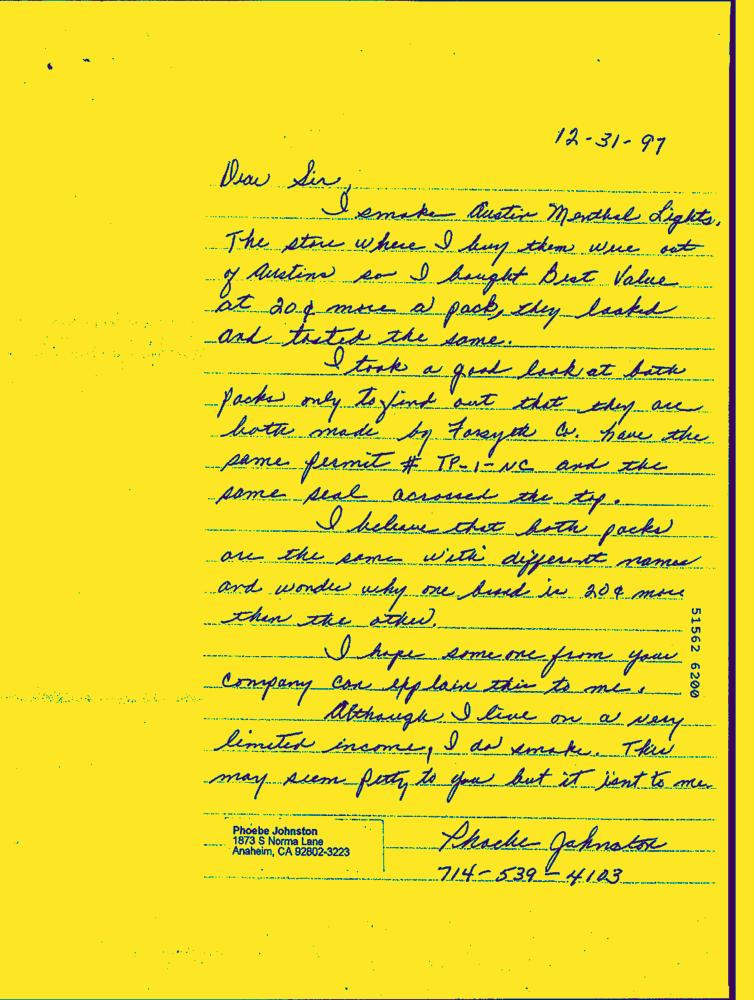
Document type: Hand-Written